Question: Describe the condition in detail:
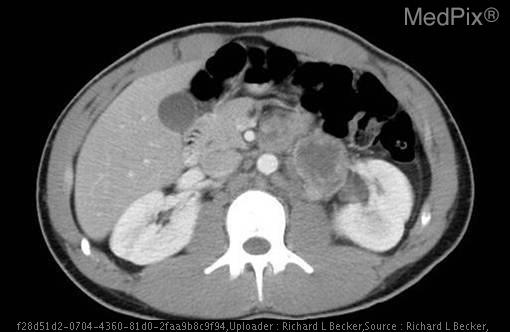
Answer: The disease is discussed as: Of all malignant intratesticular neoplams, mixed germ cell tumors are the second most common.  Of these the majority are at least a portion of embryonal cell carcinoma which constitute 20-25% of all primary germ cell malignancies.  Unfortunately this subtype of germ cell tumor tend to be more aggressive and will invade the tunica albuginea and/or cause visceral metastases.  Although embryonal cell carcinomas have three sub-types: adult, infantile and endodermal sinus tumor, embryonal cell carcinomas tend to be less radio and chemosensitive than seminomatous tumors. Infantile and endodermal sinus types are associated with elevated alpha-fetoprotein which can be used to monitor therapy/recurrence.
Teratomas are a second type of germ cell tumor.  Teratoma also has three subtypes: mature, immature, and with malignant transformation.   Teratomas must have three germinal layers: endoderm, mesoderm, ectoderm.  They constitute 5% of all primary testicular neoplasms.  Although approximately 30% will metastasize, the reported 5-year survival is 70%.
Although not seen in this case the other type of non-seminomatous germ cell tumor type is choriocarcinoma which is the rarest and least favorable of the three basic types.  Although it rarely occurs in its pure form, it represents 23% of mixed germ cell tumors.  These leisons are highly vascular and metastasize early.